Question: What type of tax is indicated in the document, personal property or real estate?
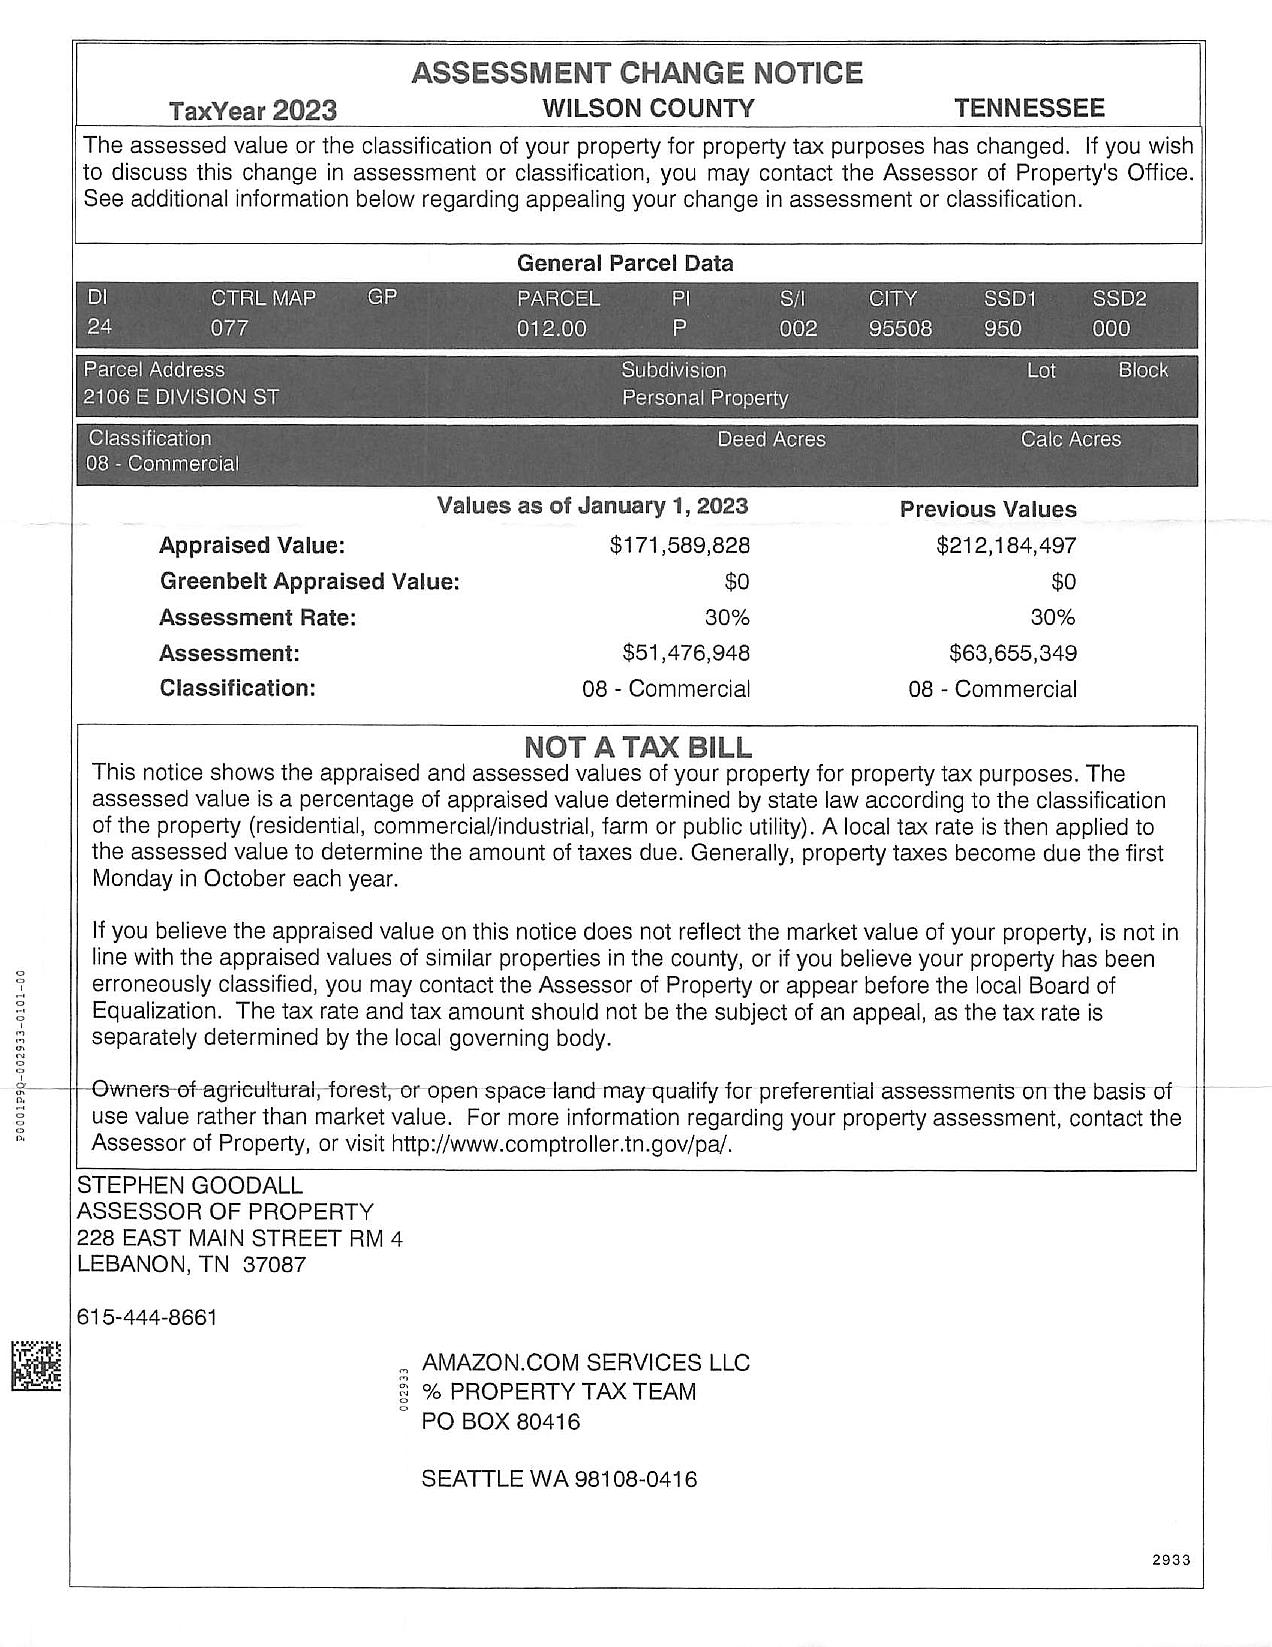
Answer: "Personal Property"